Question: What might the diagnosis be?
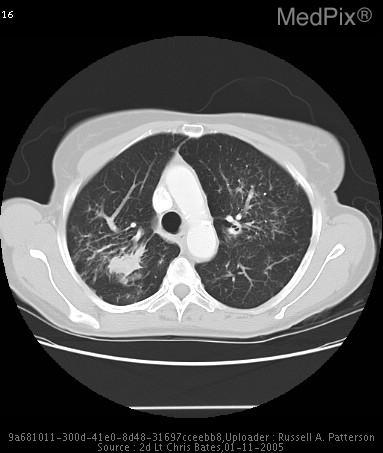
Answer: The possible diagnosis includes Nodular Interstitial Pattern: Granulomatous diseases both infectious (TB, Fungal, Bacteria, Atypical mycobacterium) and non- infectious (Sarcoidosis, Vasculitis-granulomatosis diseases, Histiocytosis) Hematogenous spread of malignancy, and, Pneumoconiosis..